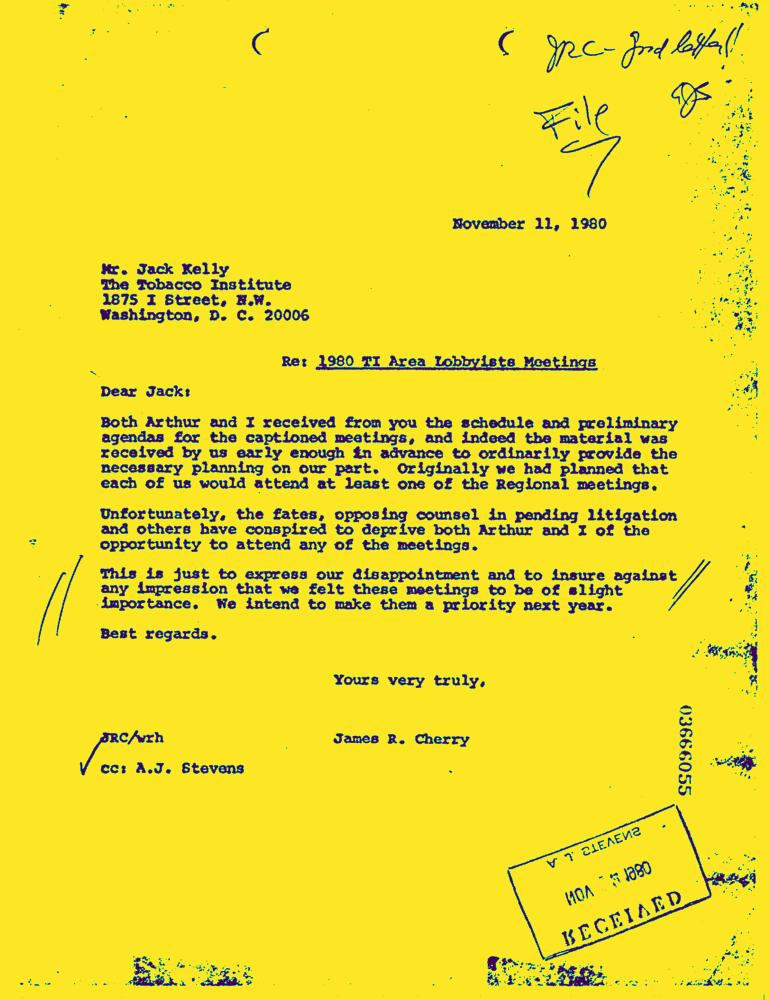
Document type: Letter-Doc